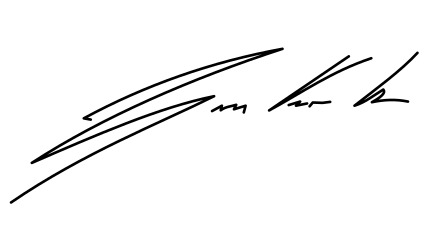
Signature of: germán vargas lleras